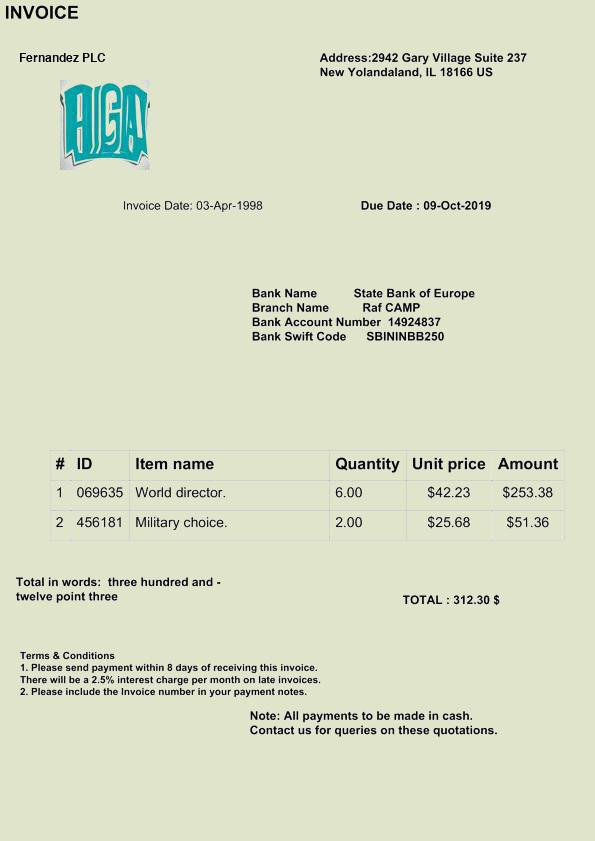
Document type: Invoice